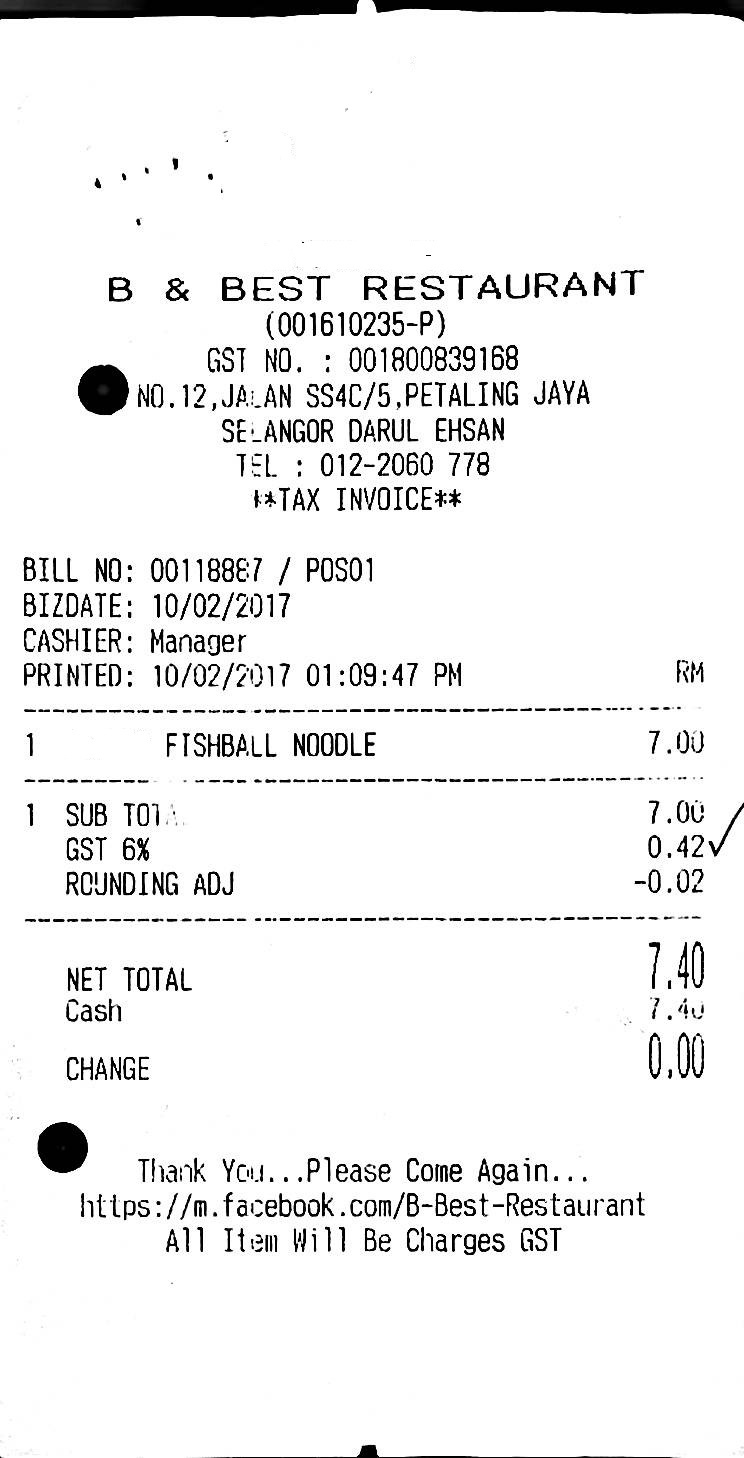
B & BEST RESTAURANT
(001610235-P)
GST NO. : 001800839168
NO.12,JALAN SS4C/5,PETALING JAYA
SELANGOR DARUL EHSAN
TEL : 012-2060 778
**TAX INVOICE**
BILL NO: 00118887 / POS01
BIZDATE: 10/02/2017
CASHIER: MANAGER
PRINTED: 10/02/2017 01:09:47 PM
RM
1
FISHBALL NOODLE
7.00
1
SUB TOTAL
7.00
GST 6%
0.42
ROUNDING ADJ
-0.02
NET TOTAL
7.40
CASH
7.40
CHANGE
0.00
THANK YOU...PLEASE COME AGAIN...
HTTPS://M.FACEBOOK.COM/B-BEST-RESTAURANT
ALL ITEM WILL BE CHARGES GST